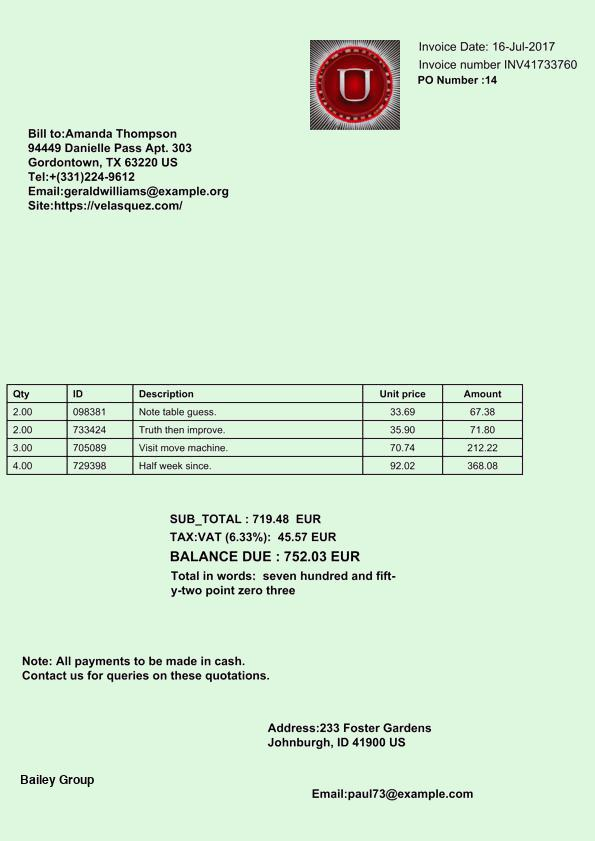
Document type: Invoice